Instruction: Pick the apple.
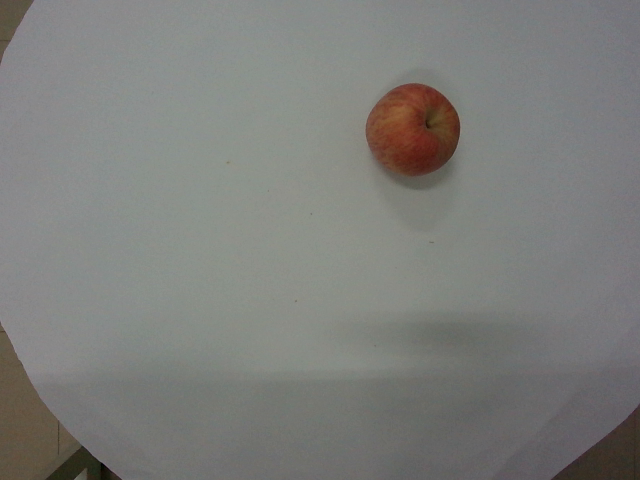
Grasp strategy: vertical